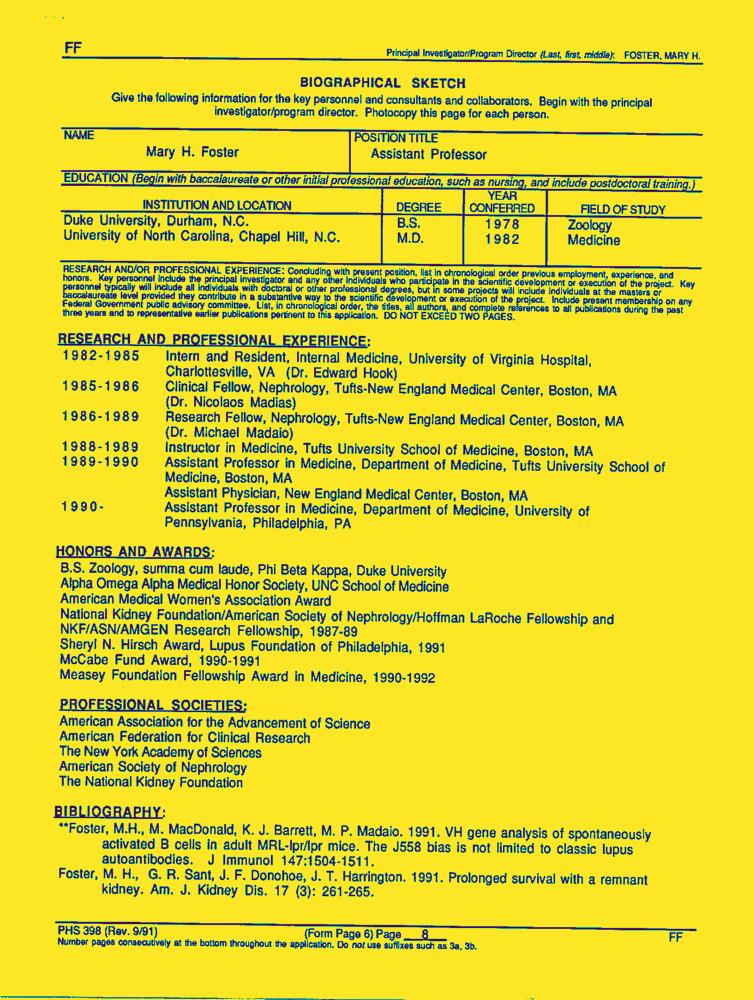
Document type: Resume-Doc